Question: By what date must an appeal be filed according to the document?
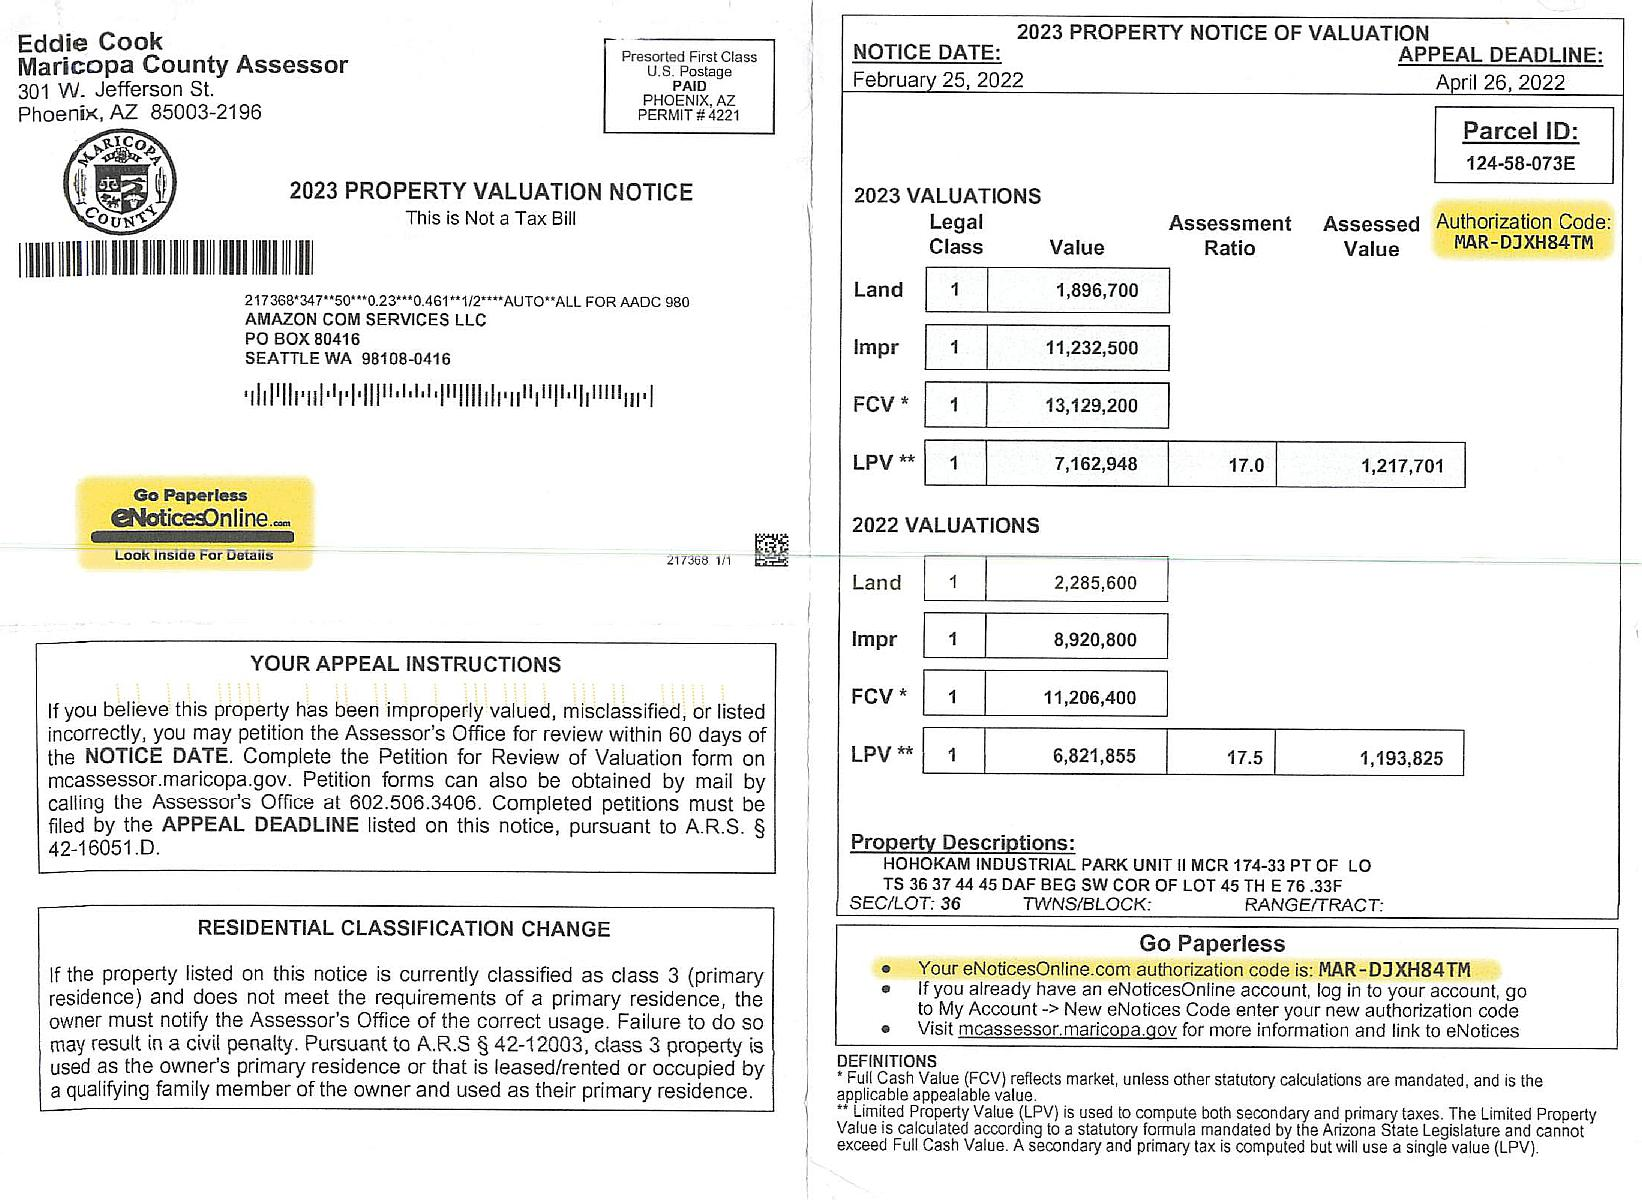
Answer: "26-Apr-22"